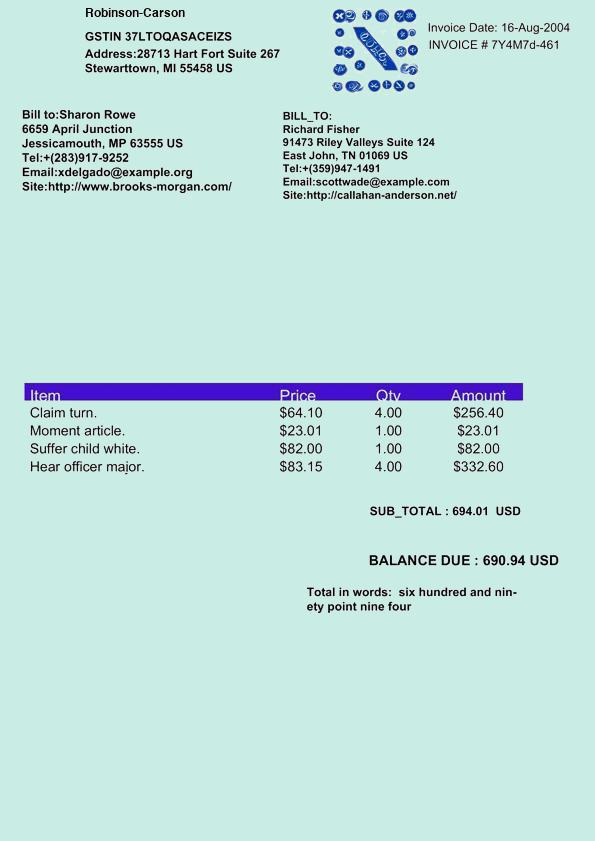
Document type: Invoice